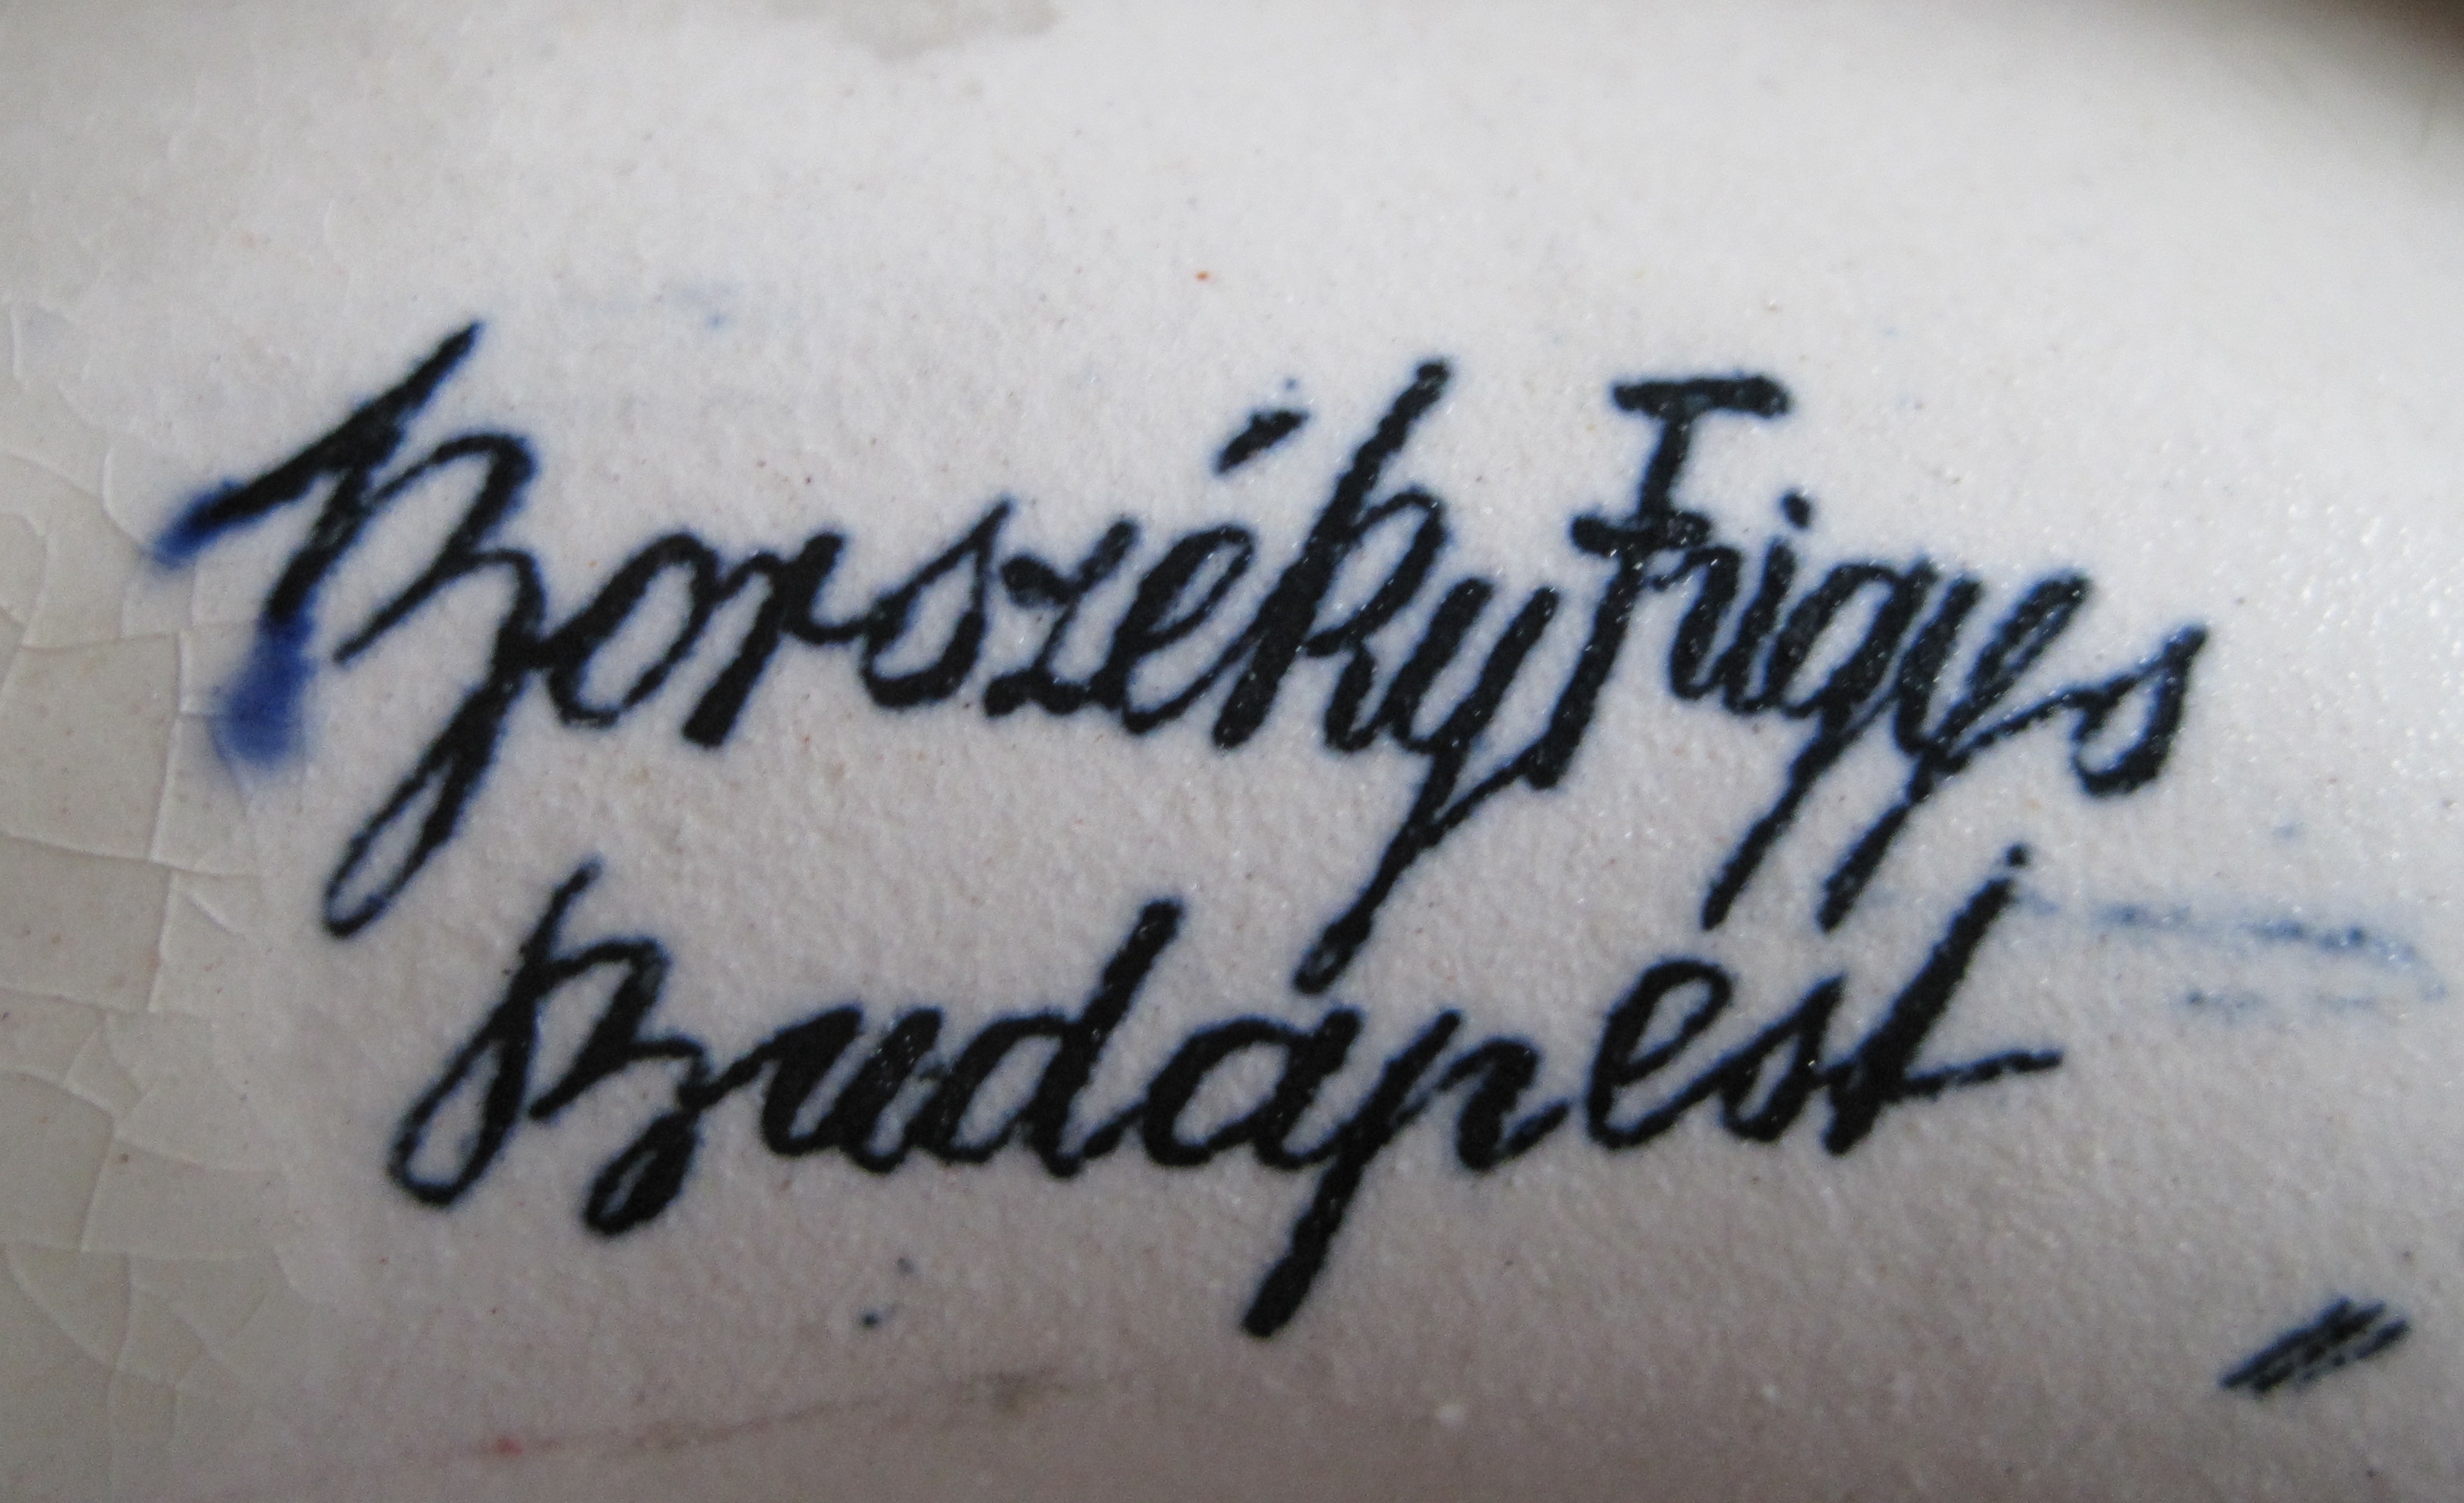
Signature of: frigyes borszéky